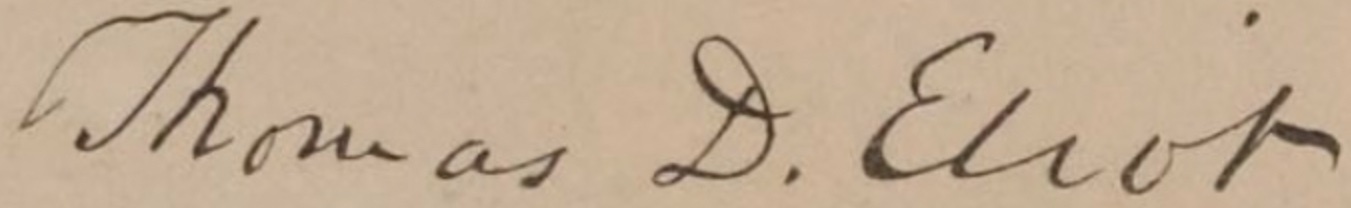
Signature of: thomas d eliot